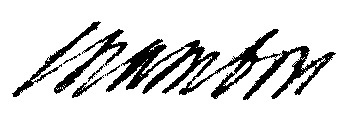
Signature of: jean michel chambon de la tour